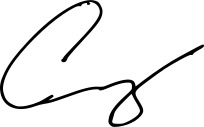
Signature of: gary chan